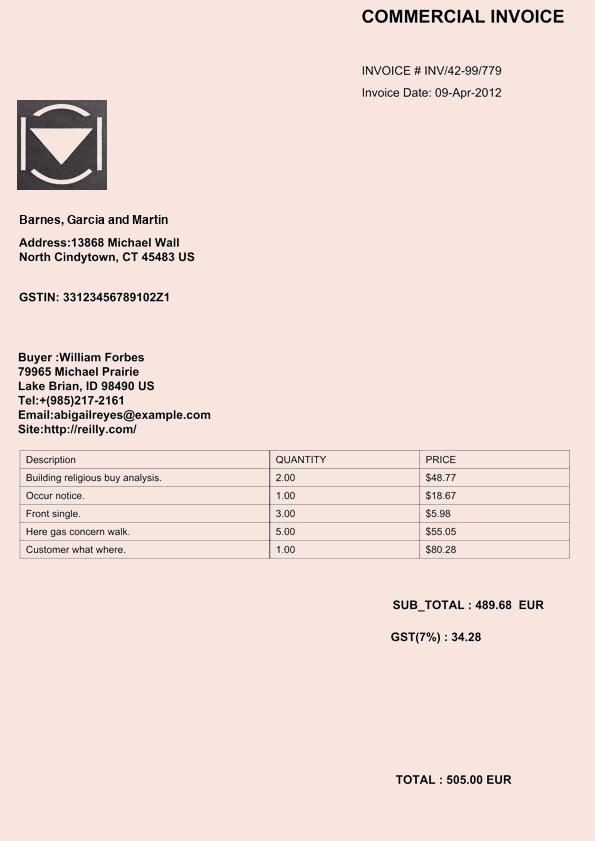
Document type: Invoice